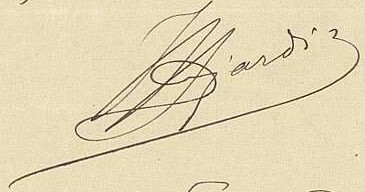
Signature of: jules dujardin